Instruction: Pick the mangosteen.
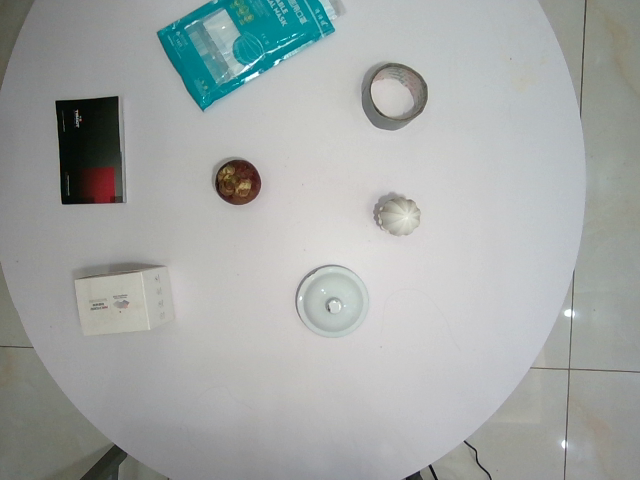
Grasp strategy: vertical